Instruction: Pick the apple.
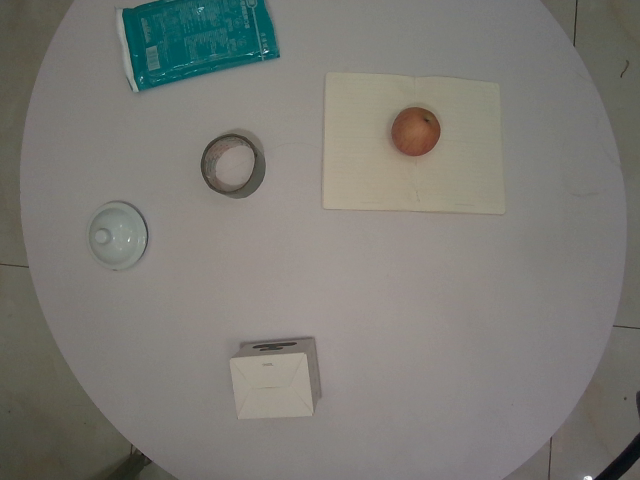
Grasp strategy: vertical